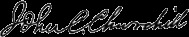
Signature of: john c churchill